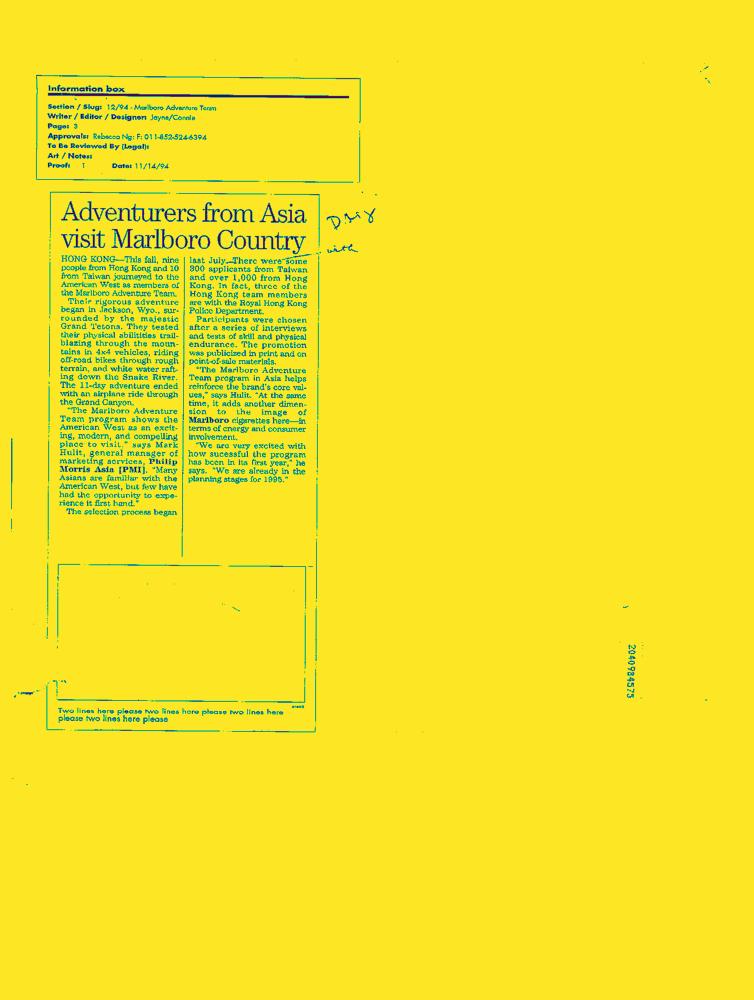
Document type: News-Article